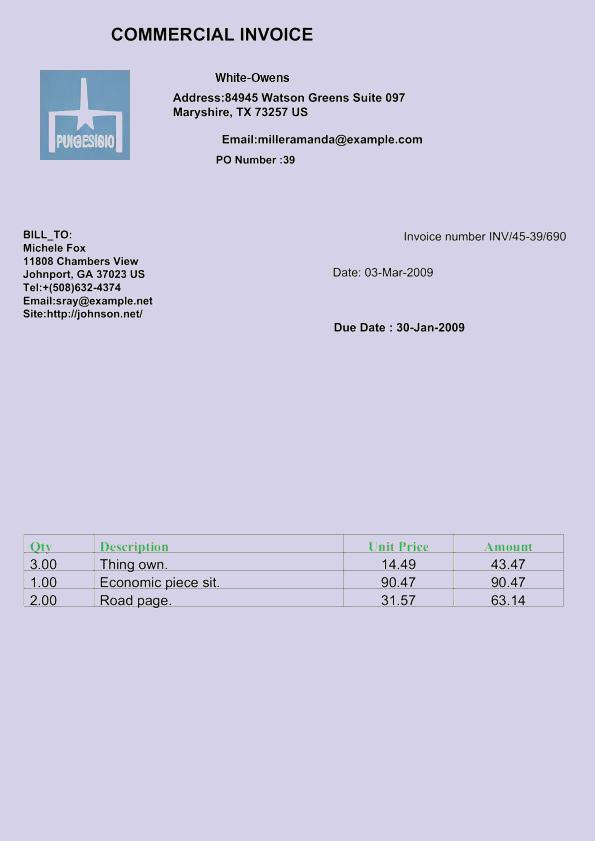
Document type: Invoice